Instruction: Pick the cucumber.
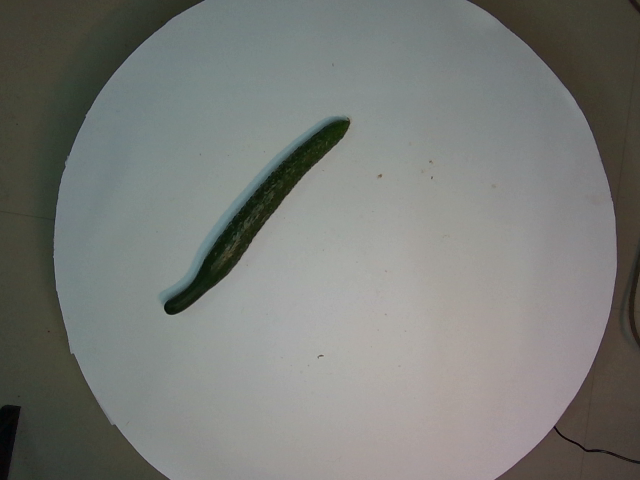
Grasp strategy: vertical